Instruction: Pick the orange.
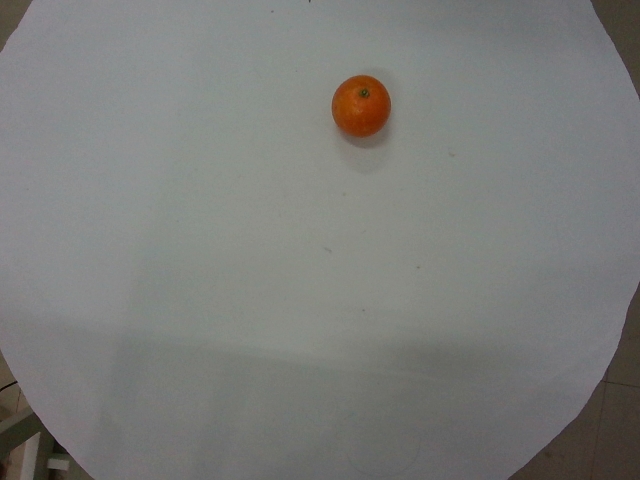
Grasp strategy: vertical